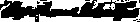
Signature of: wyndham robertson